Question: Explain the disease:
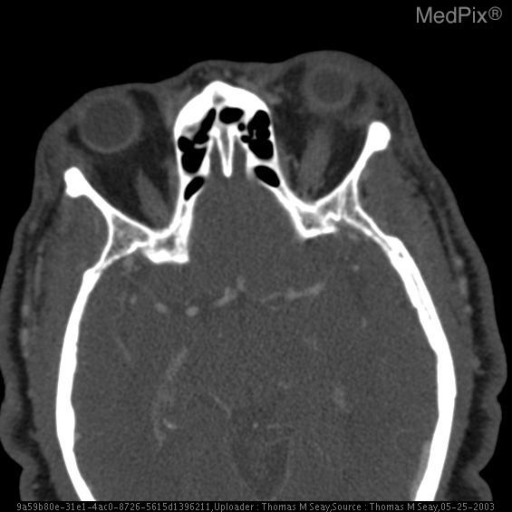
Answer: The disease is discussed as: The most common cause of unilateral or bilateral proptosis in the adult, thyroid ophthalmopathy results from deposition of mucopolysaccharides in the retro bulbar fat and extaocular musculature. While the majority of patients have signs and symptoms of hyperthyroidism, 10-15% of patients with thyroid ophthalmopathy are clinically and serologically euthyroid. Clinically patients have painless proptosis. The definition of proptosis is protrusion of the globe more than 21 mm beyond the interzygomatic line at the level of the mid lens. Eighty-five percent of patients have bilateral involvement, 5% unilateral.  The most common pattern is enlargement of all the muscles most profoundly the inferior and medial rectus muscles (especially apparent on coronal images). If the lateral rectus is the only muscle enlarged an alternative diagnosis should be considered. Unlike orbital pseudotumor, a granulomatous disease of unknown etiology (but may be related to sarcoidosis), there is not involvement of the muscular insertions on the globes in thyroid ophthalmopathy.
	While 90% of patients experience complete resolution of symptoms over several months, 5-10% can develop optic neuropathy due to ischemia to the optic nerve at the orbital apex. Indicators of patients at risk are those that have intracranial prolapse of fat into the supraorbital fissure, with more than 50% crowding of the perineural fat about the nerve.